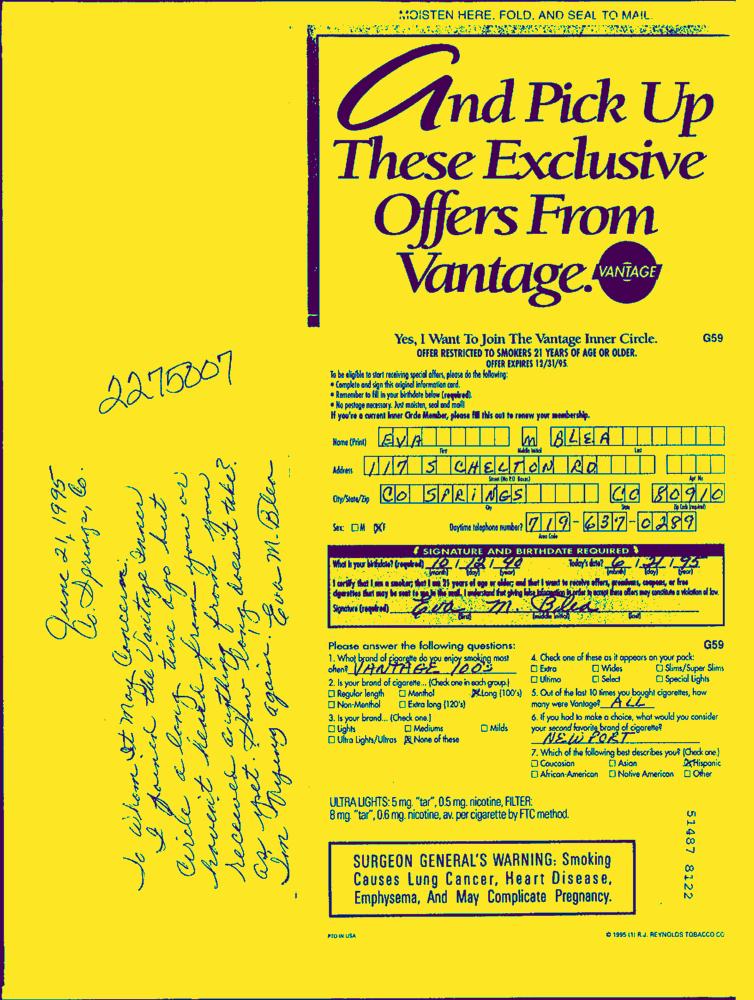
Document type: Hand-Written